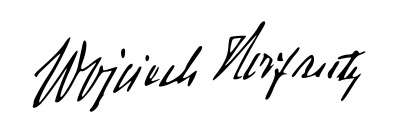
Signature of: wojciech korfanty